Question: What is the address or location of the property listed in the document?
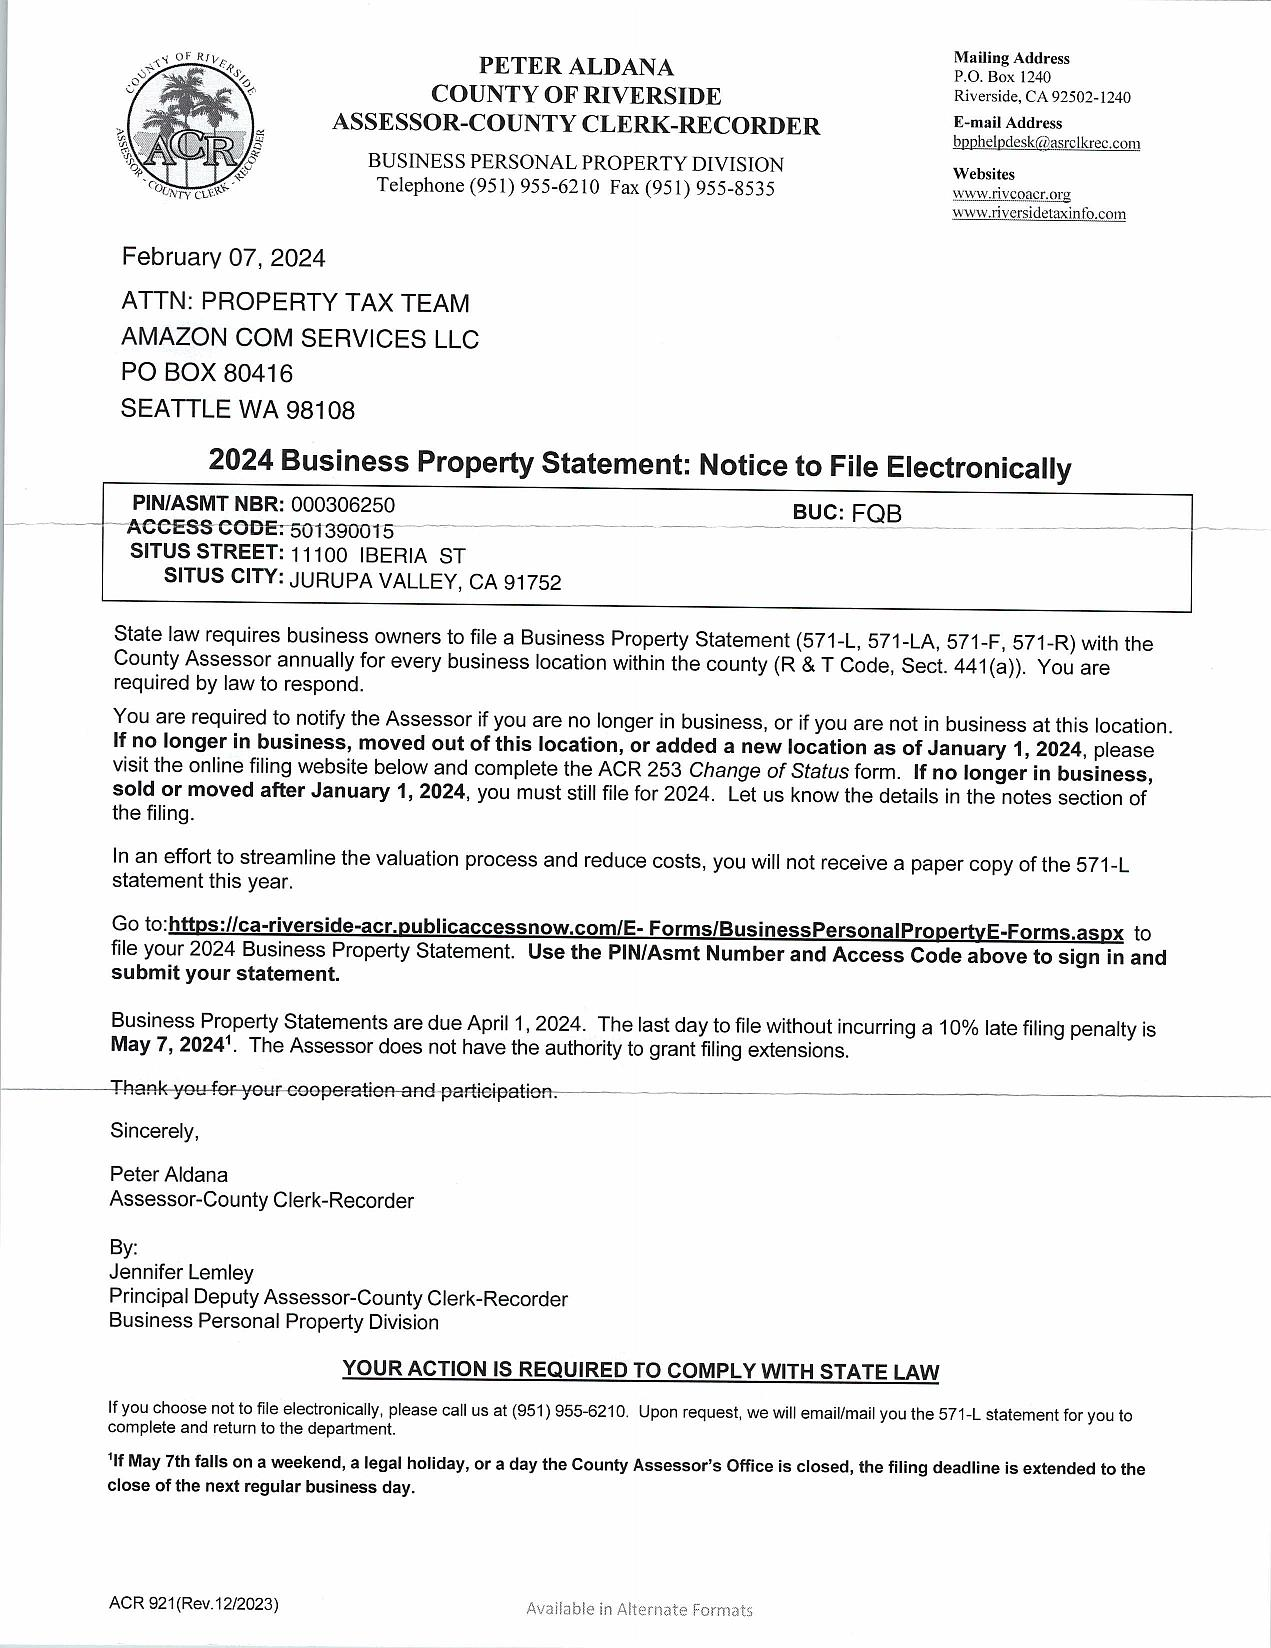
Answer: "11100 IBERIA ST, JURUPA VALLEY, CA 91752"